Patient: Male, age 78
A 78-year-old man with three prior malignancies was referred to our institution for further evaluation of a hilar mass. He had been diagnosed with large B-cell lymphoma 12 years prior to his presentation to our institution. Two years after the diagnosis, the patient had been diagnosed with prostate adenocarcinoma and melanoma of the ear. Eight months prior to his presentation at our institution, the patient was seen by his local physician for persistent back pain. A thoracic spine-computed tomography (CT) showed a pathologic fracture of T-4 vertebra that was associated with a soft tissue mass as well as a hilar mass. An abdominal CT revealed a mesenteric mass and biopsy showed large cell lymphoma. The patient received palliative radiotherapy to the spine and chemotherapy. A restaging positron emission tomography (PET)-CT scan revealed a persistent hypermetabolic hilar mass.
The patient then sought consultation at our institution. A CT scan showed a 5-cm mass involving the right main pulmonary artery. A PET-CT scan showed a hypermetabolic mass involving the right perihilar space [Figure 1]. The patient was referred for an endobronchial ultrasound-guided transbronchial needle aspiration (EBUS-TBNA) with ROSE. The findings were in keeping with a PAS. Subsequently, the patient underwent preoperative chemotherapy followed by resection of the right pulmonary artery tumor with reconstruction, followed by a right thoracotomy. Two months later, a PET-CT scan revealed a fluorodeoxyglucose (FDG)-avid mass within the right hemithorax consistent with recurrent disease. The patient returned home transitioning into hospice care out of state 9 months after diagnosis.
The smears [Figures 2 and 3] and cell block [Figure 4] primarily showed loosely cohesive clusters of pleomorphic spindled and epithelioid cells. The size of the tumor nuclei varied, but the nuclei were often large with irregular nuclear membranes, coarse chromatin and nucleoli. Occasional binucleated and multinucleated cells were observed. The tumor cells had varying amounts of cytoplasm and ill-defined cell borders.
Immunohistochemical studies performed on the cell block showed that the tumor cells were positive for vimentin, focally weak for CD31 and ERG, and nonreactive for pan-keratin, HMB-45, pan melanoma cocktail, smooth muscle actin (SMA), leukocyte common antigen, S-100 protein, and CD34. The tumor was diagnosed as a pleomorphic spindle and epithelioid cell neoplasm, consistent with a sarcoma of the pulmonary artery.
The pulmonary artery resection showed a 5.9 cm x 5.7 cm x 4.1 cm mass involving the right main pulmonary artery and the right upper lobe of the lung [Figure 5]. Histologically, some areas showed atypical spindled cells arranged in a storiform pattern [Figure 6] while other areas contained both pleomorphic spindled and epithelioid cells. Immunohistochemical results revealed that the tumor cells were negative for SMA, desmin, keratin and melanoma cocktail, SOX10, BRAFV600E, CD31, and CD34.
Keywords: cytology, endobronchial ultrasound-guided transbronchial needle aspiration, fine-needle aspiration, intimal sarcoma, pulmonary artery sarcoma
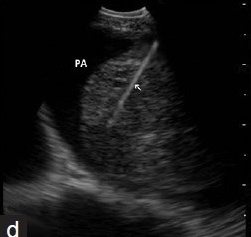
Image caption: , axial images of chest computed tomography demonstrating a mass (arrow) invading the right pulmonary artery (PA).